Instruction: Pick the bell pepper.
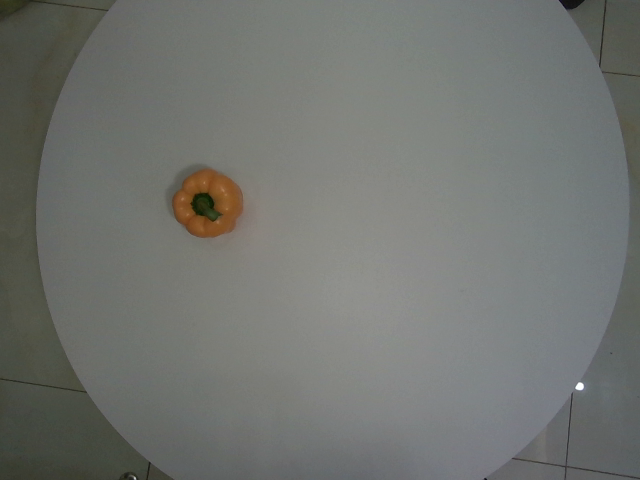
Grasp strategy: vertical